Question: What is the main concern?
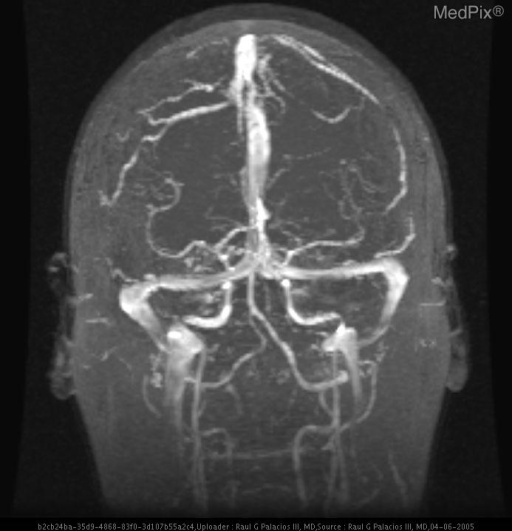
Answer: The findings suggest MRI/MRV of the brain demonstrates a filling defect in a large cortical draining vein, likely the vein of Trolard, on the right corresponding to territorial high signal abnormalities on FLAIR and diffusion weighted images and low signal abnormalities on ADC images.. Coronally oriented 3D MRV/MRI image shows a filling defect along the right outer convexity when compared to the contralateral side.  Venous structure is in the expected location of the superficial cortical vein of Trolard and is in the expected location given signal abnormalities visible on the other pulse sequences.. The patient might have a history of 31 year old G1 P2002 at 7 days post partum after spontaneous vaginal delivery complicated by late pre-eclampsia presents with new onset left sided weakness and headache..